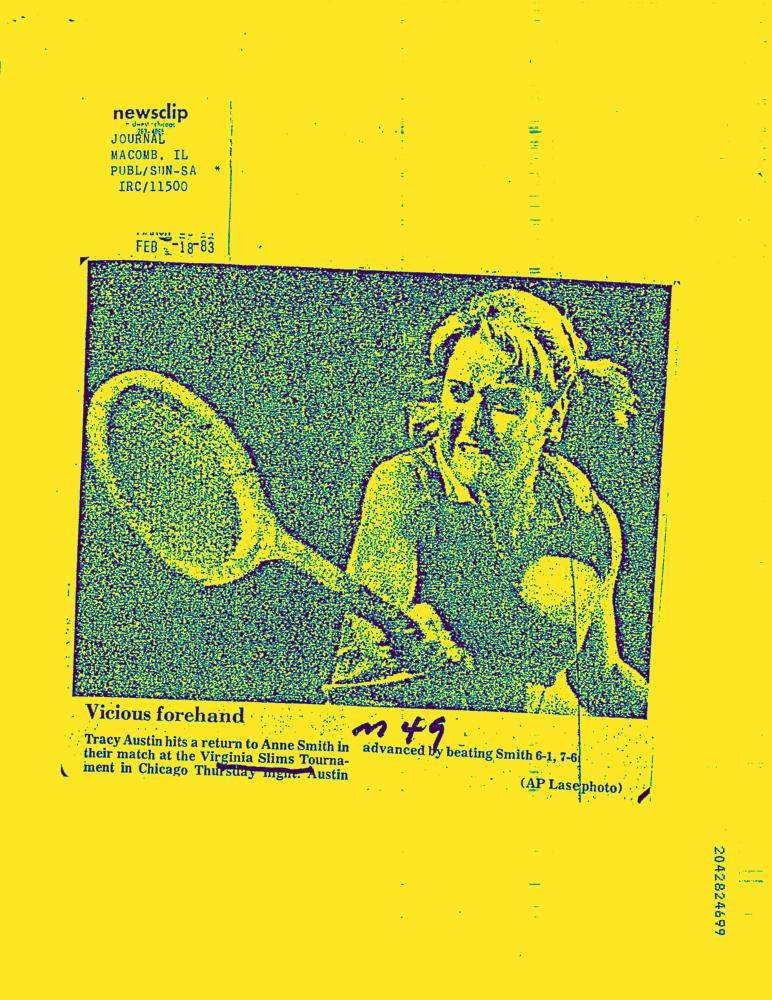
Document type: News-Article